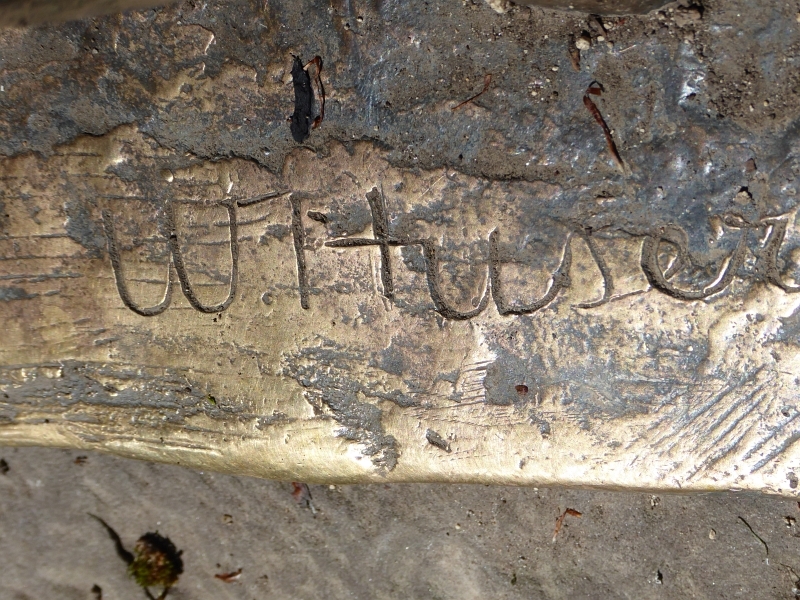
Signature of: walter huser